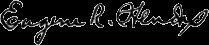
Signature of: eugene russell hendrix